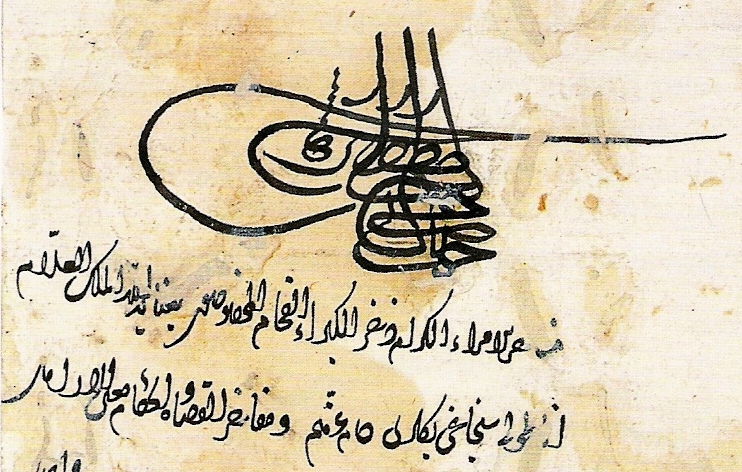
Signature of: cem sultan